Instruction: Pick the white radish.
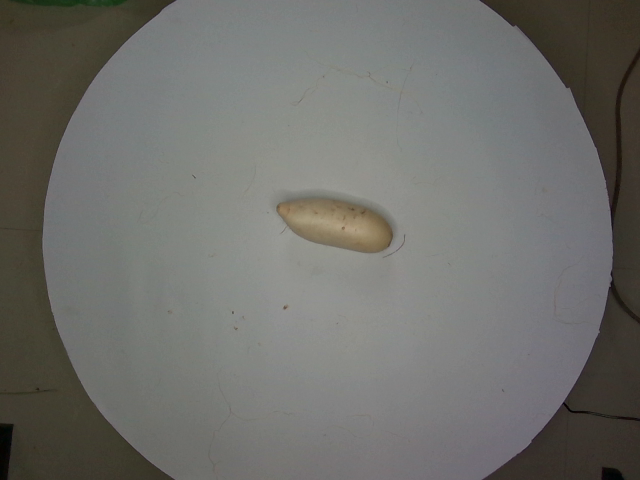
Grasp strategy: vertical